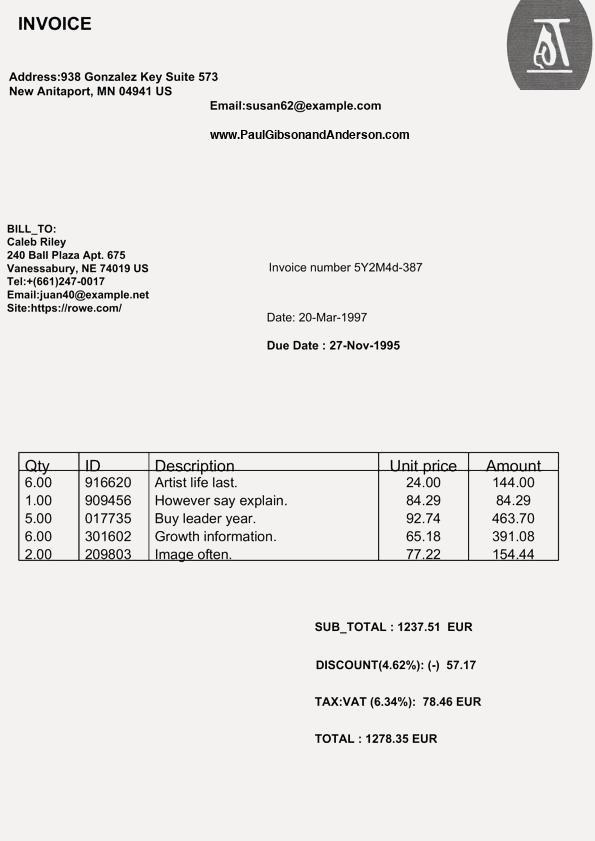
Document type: Invoice